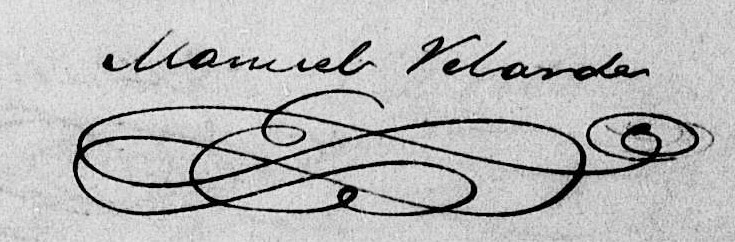
Signature of: manuel velarde